Question: What could the diagnosis suggest?
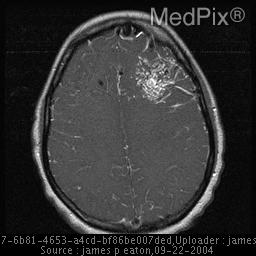
Answer: The possible diagnosis includes findings are pathoneumonic.